Question: What is the appraised value of the property as recorded in the document?
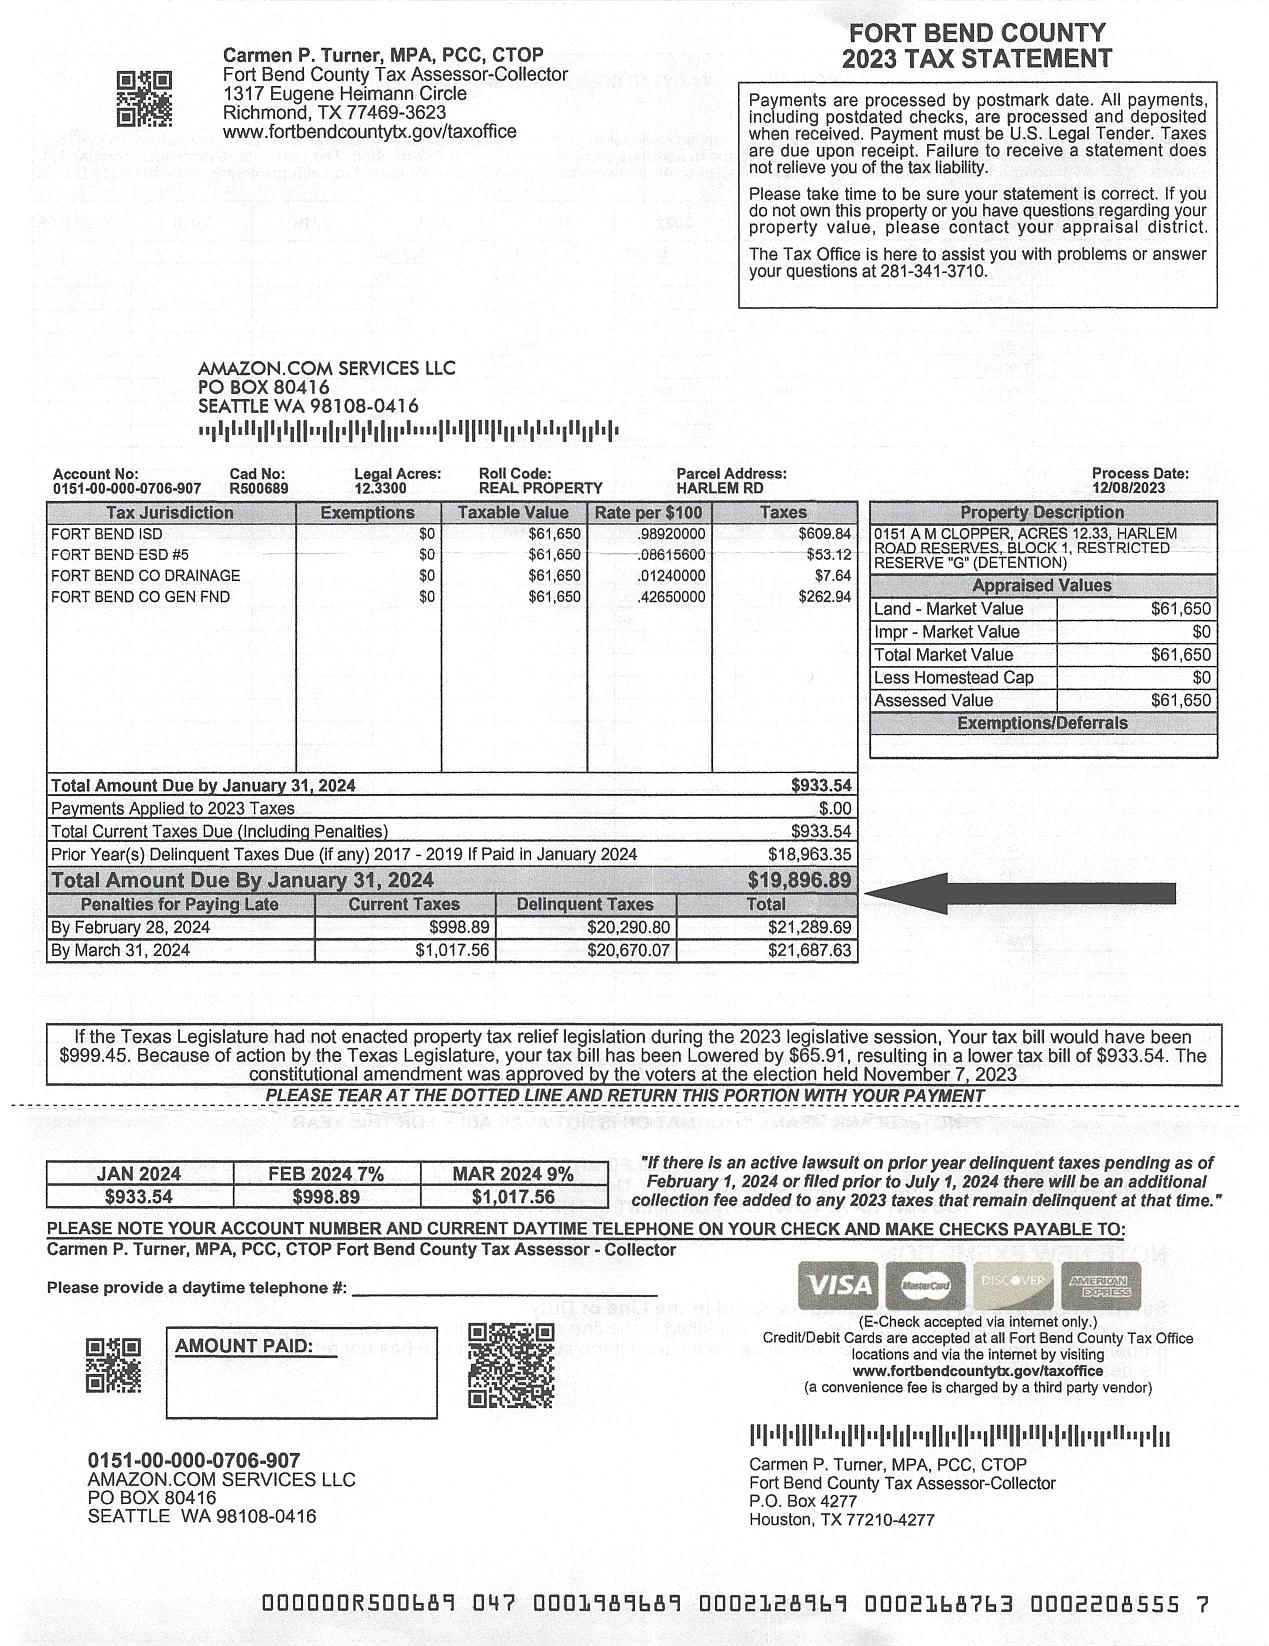
Answer: "$61,650 "